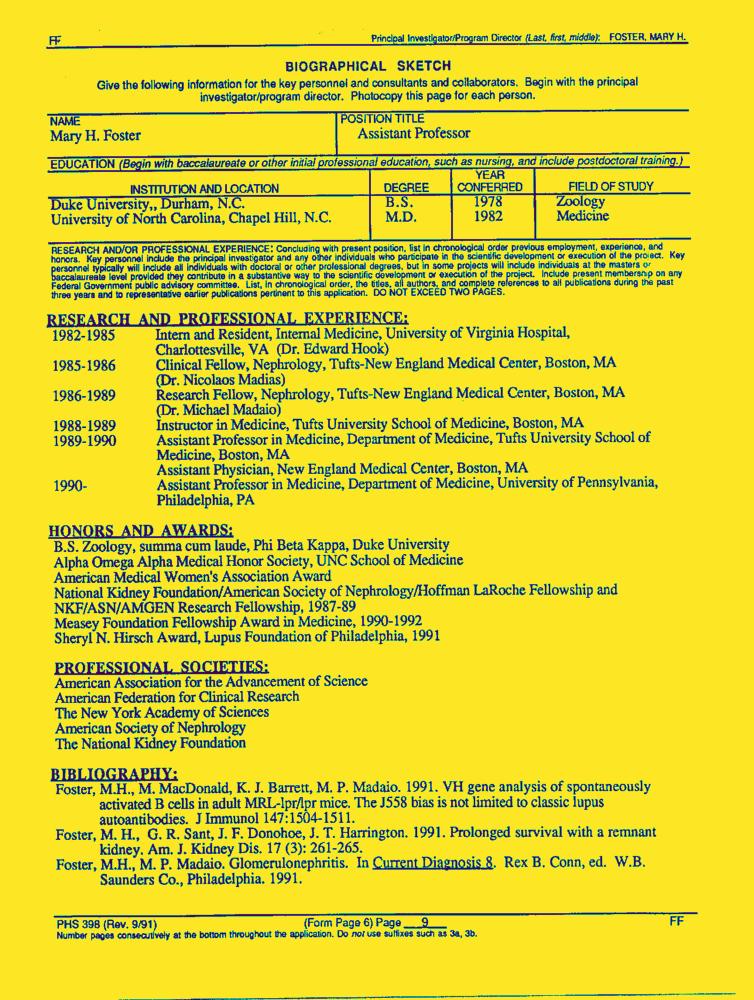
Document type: Resume-Doc